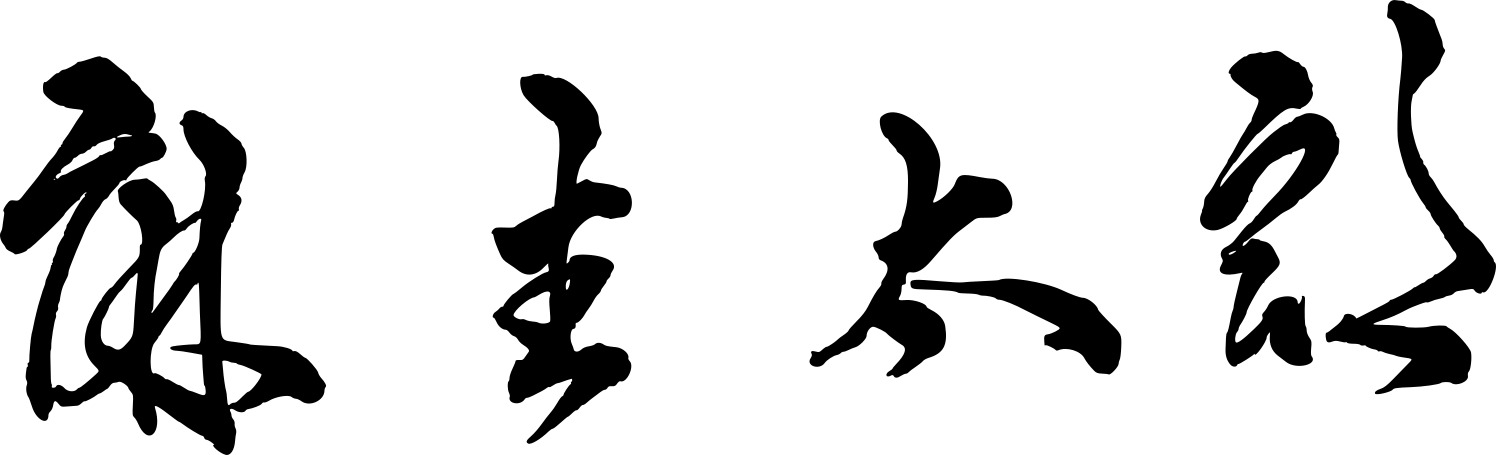
Signature of: tarō asō